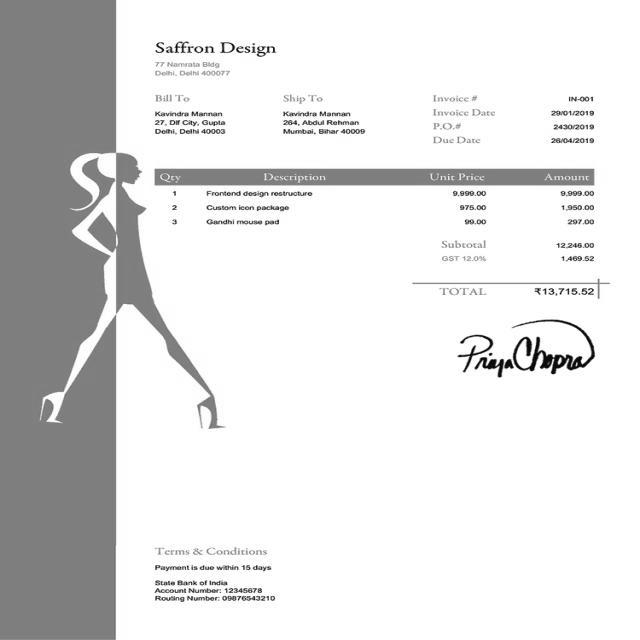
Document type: Invoice